Question: What jurisdiction, city, or county is the document associated with?
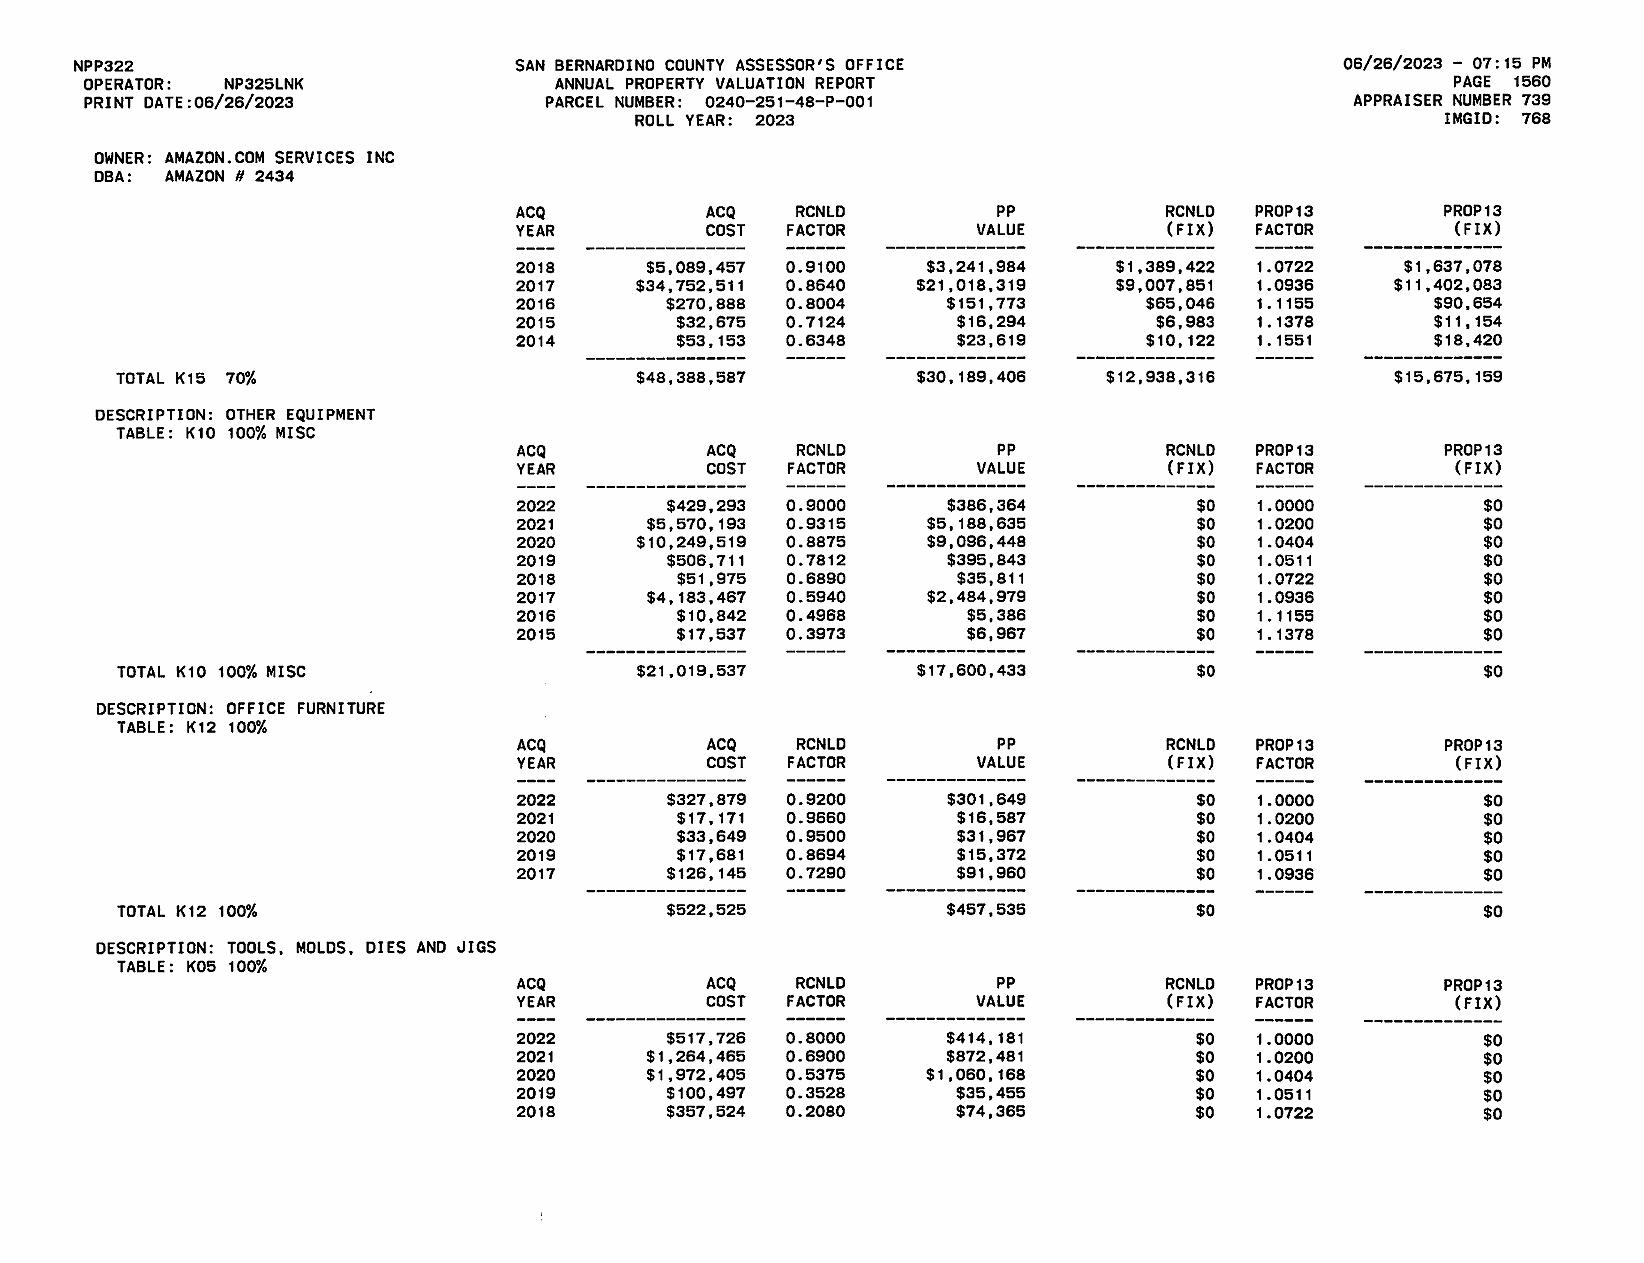
Answer: "San Bernardino County"